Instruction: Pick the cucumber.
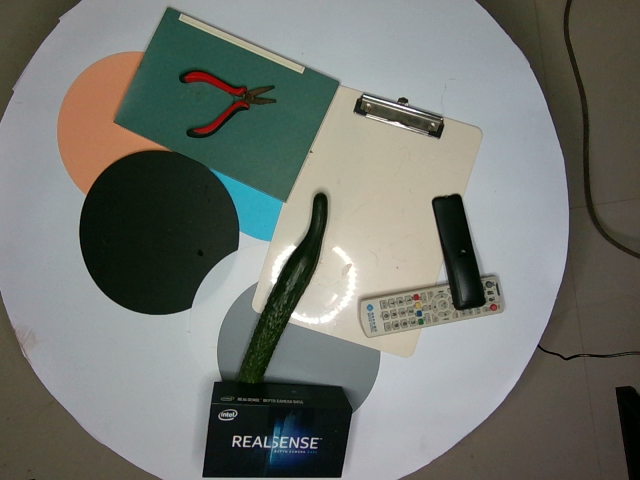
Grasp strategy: vertical